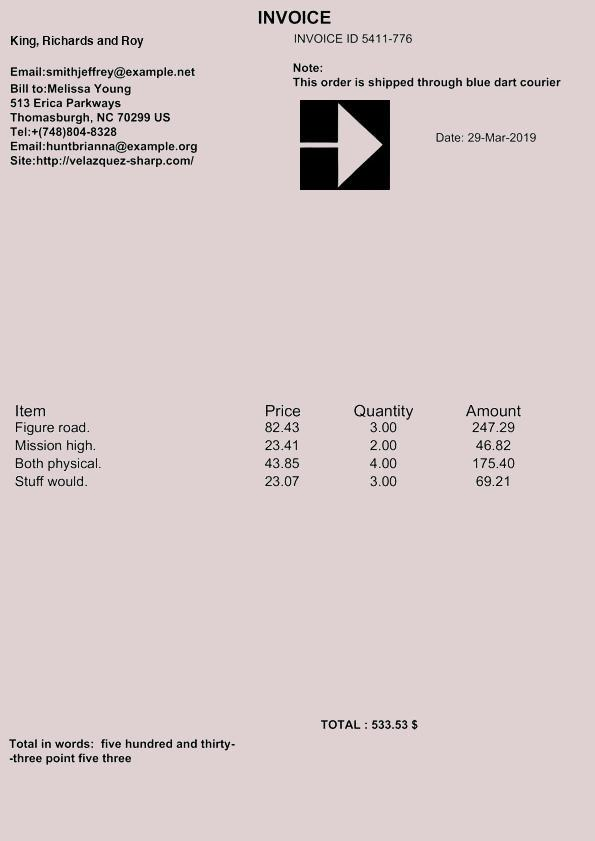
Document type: Invoice